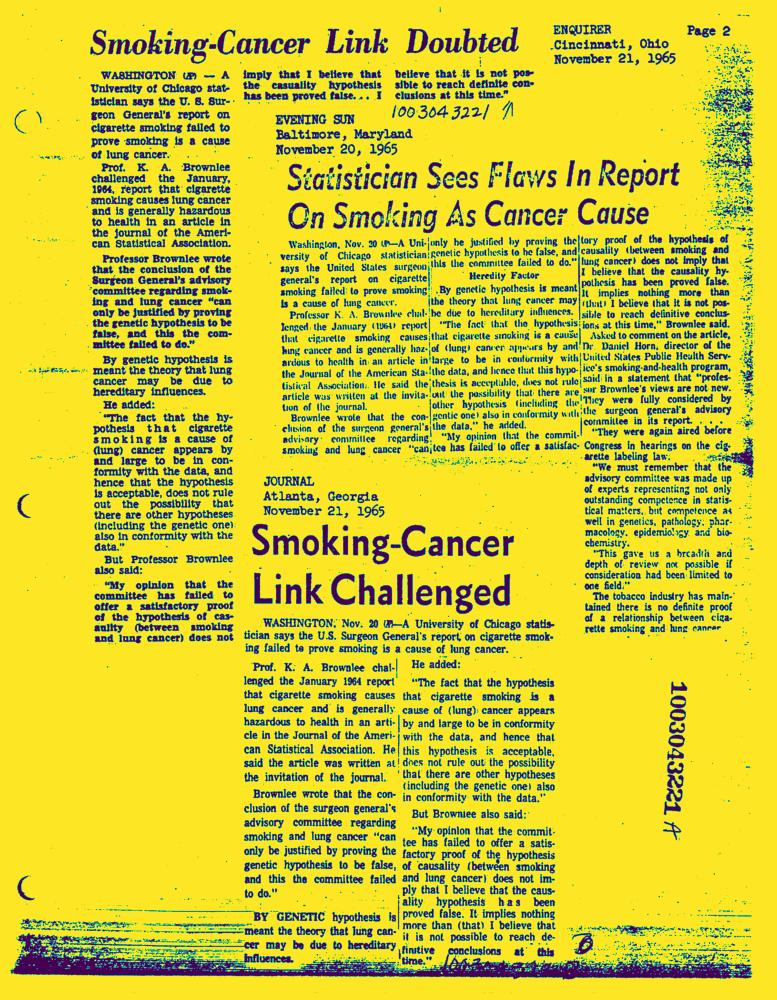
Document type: News-Article